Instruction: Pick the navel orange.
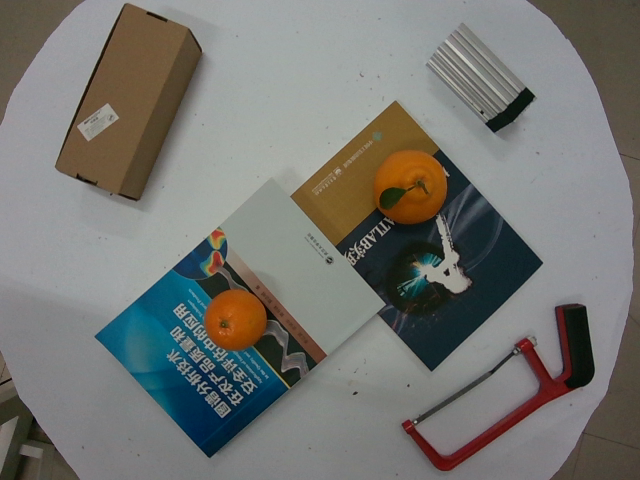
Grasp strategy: vertical